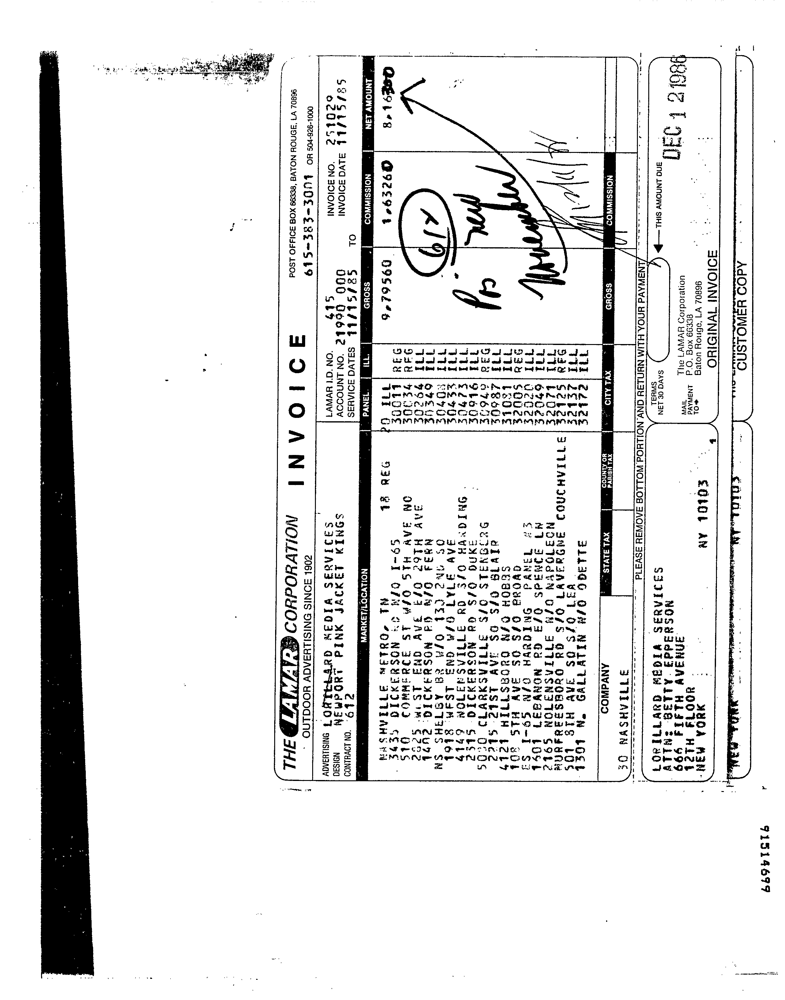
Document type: Invoice